Question: What might the diagnosis be?
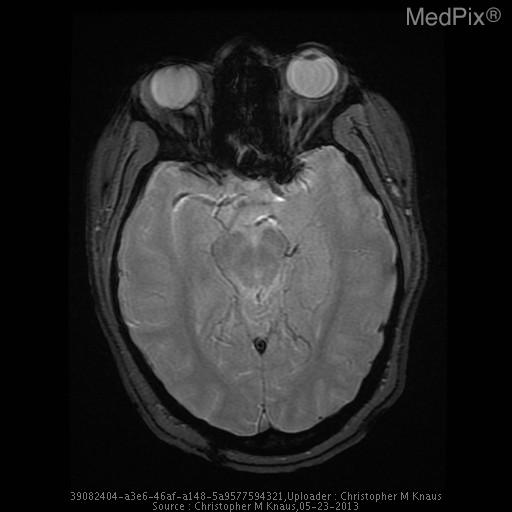
Answer: The possible diagnosis includes Venous sinus thrombosis
Severe dehydration
Polycythemia.